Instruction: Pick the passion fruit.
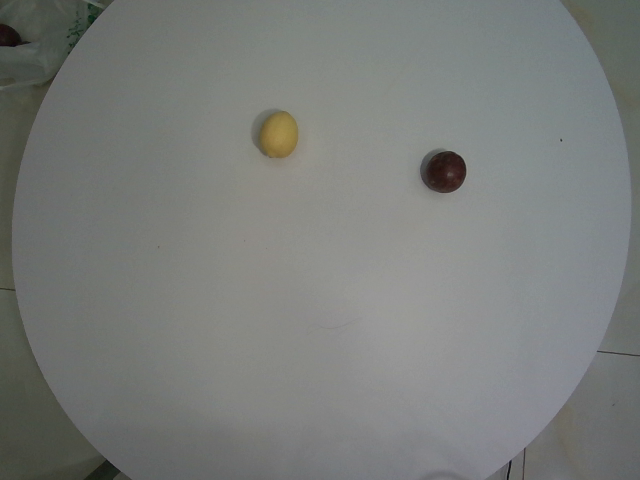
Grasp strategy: vertical